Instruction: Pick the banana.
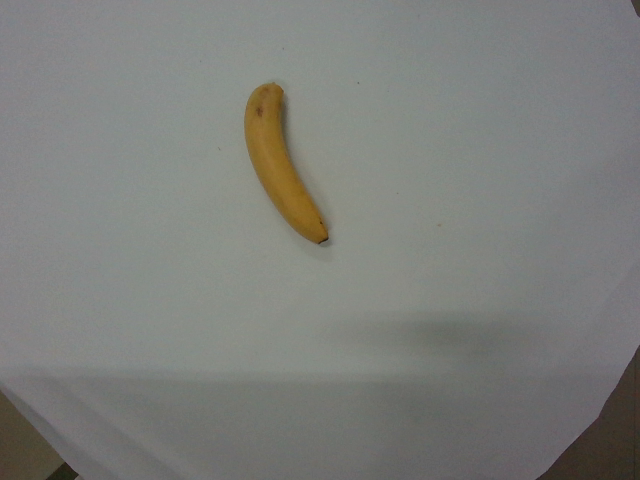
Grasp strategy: vertical